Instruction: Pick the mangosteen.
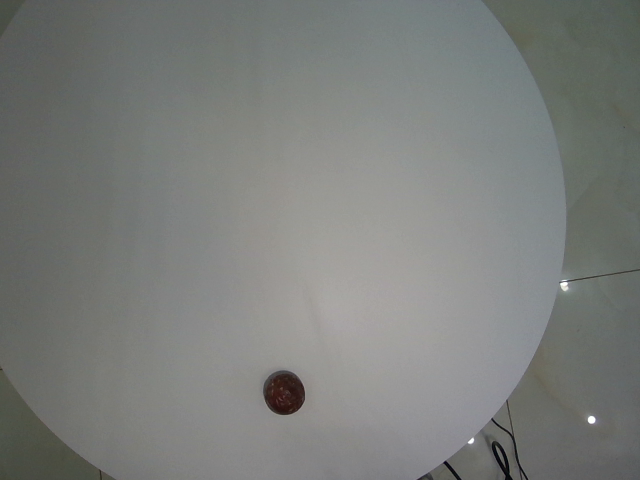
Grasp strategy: vertical